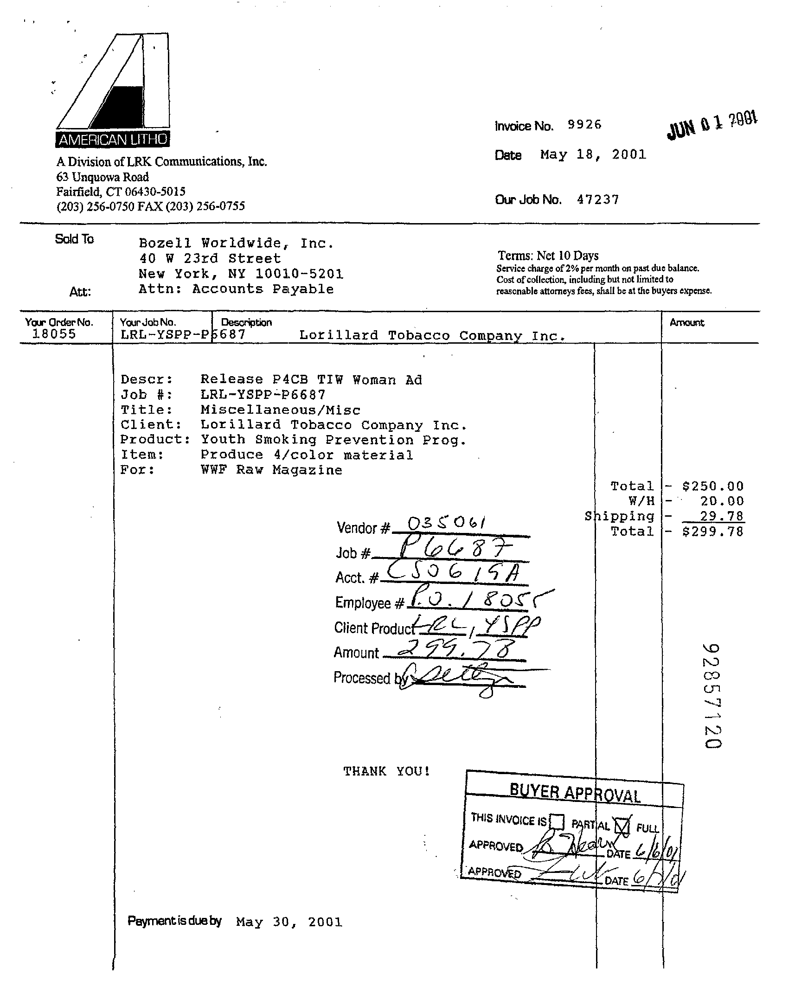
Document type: Invoice